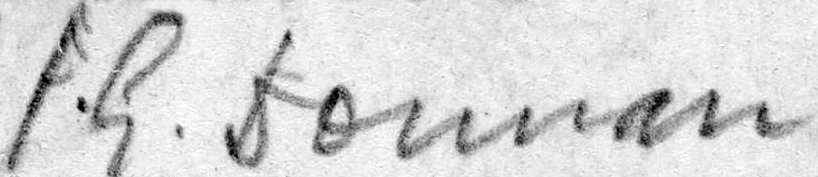
Signature of: frederick g donnan